Question: What do the imaging results show?
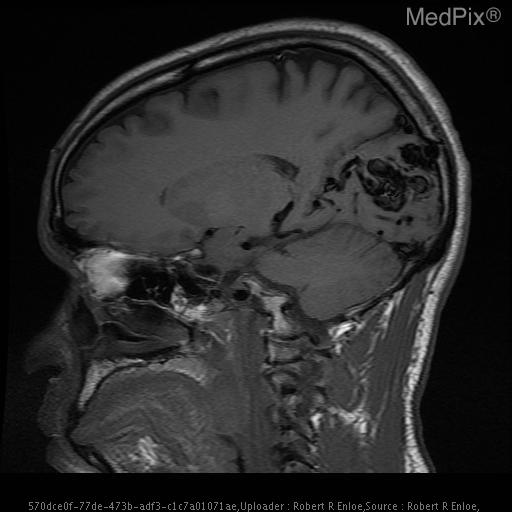
Answer: The imaging shows •  Right occipital lesion
•  Serpentine hypointensities with surrounding edema
•  Enlarged feeding vessels from both PCA and MCA supply
•  Small feeder from the ACA
•  Enlarged draining veins - varix -drains into superior sagittal sinus Lobulated serpentine arteriovenous malformation within the occipital lobe involving the calcarine sulcus and extending into the posterior parietal lobe..